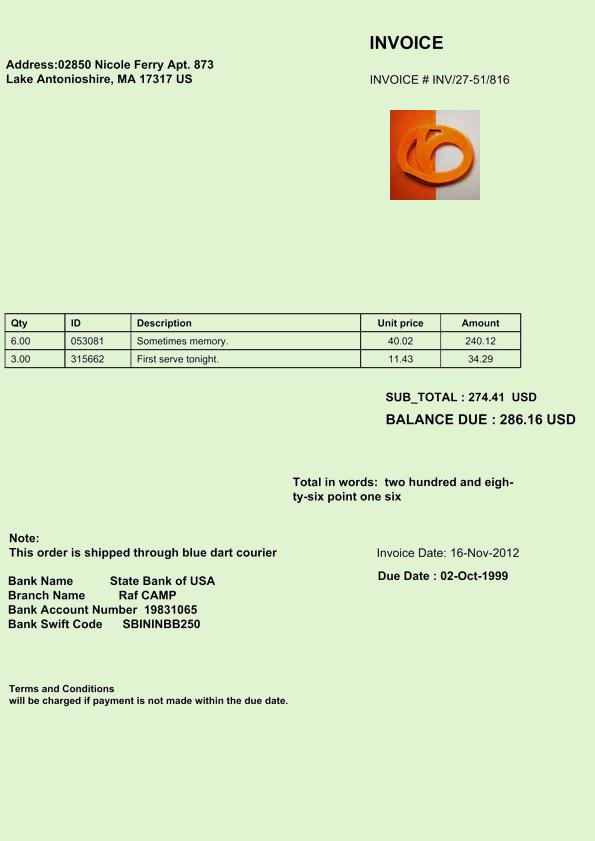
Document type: Invoice